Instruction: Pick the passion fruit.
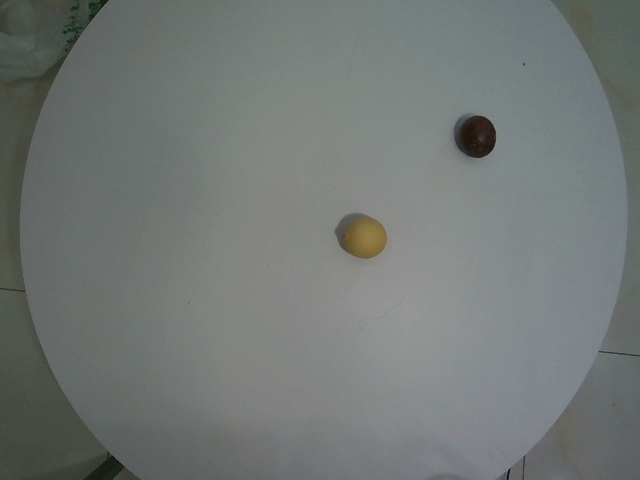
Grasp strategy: vertical